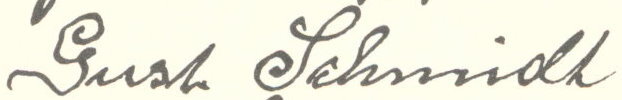
Signature of: gustav schmidt